Identify and extract the amount in words, amount in numbers, payee name, cheque date, and bank name from the image.
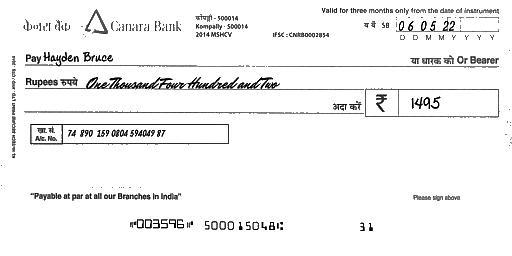
amt_in_words: One Thousand Four Hundred and Two
amt_in_figures: 1495
payee_name: Hayden Bruce
bank_name: Canara Bank
cheque_date: 06/05/22